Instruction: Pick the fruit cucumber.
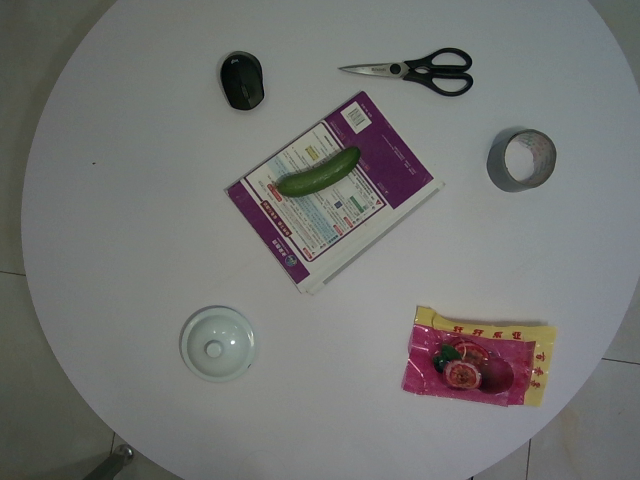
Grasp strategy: vertical